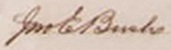
Signature of: john edward bush